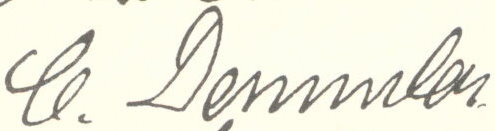
Signature of: karl demmler